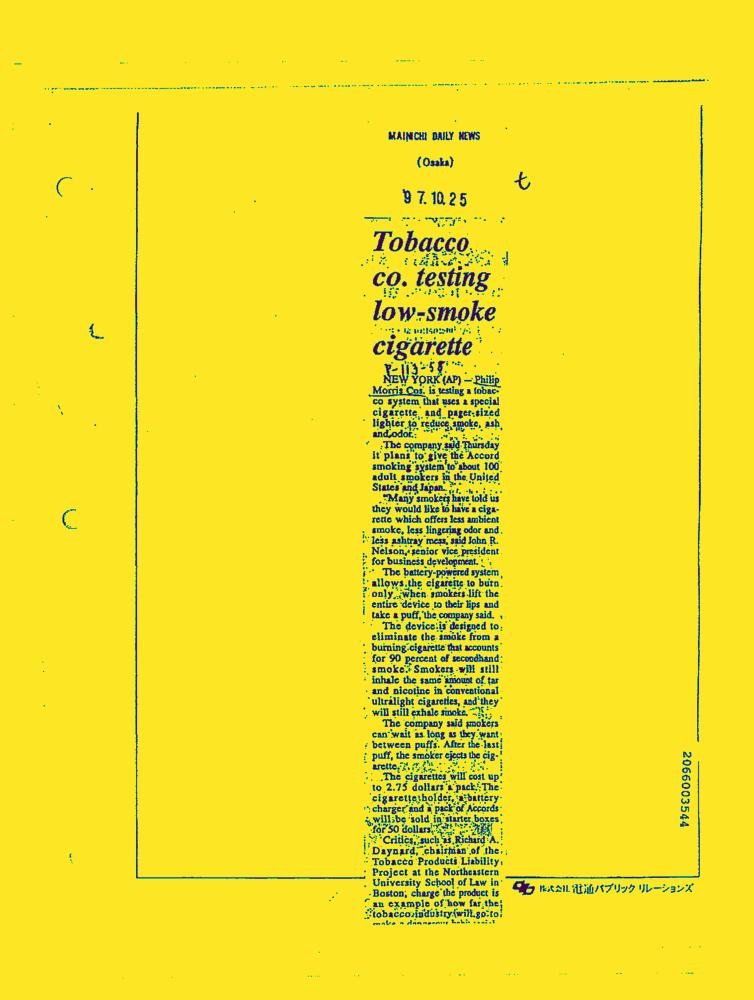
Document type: News-Article